Question: What is the mailing or notice date provided in the document?
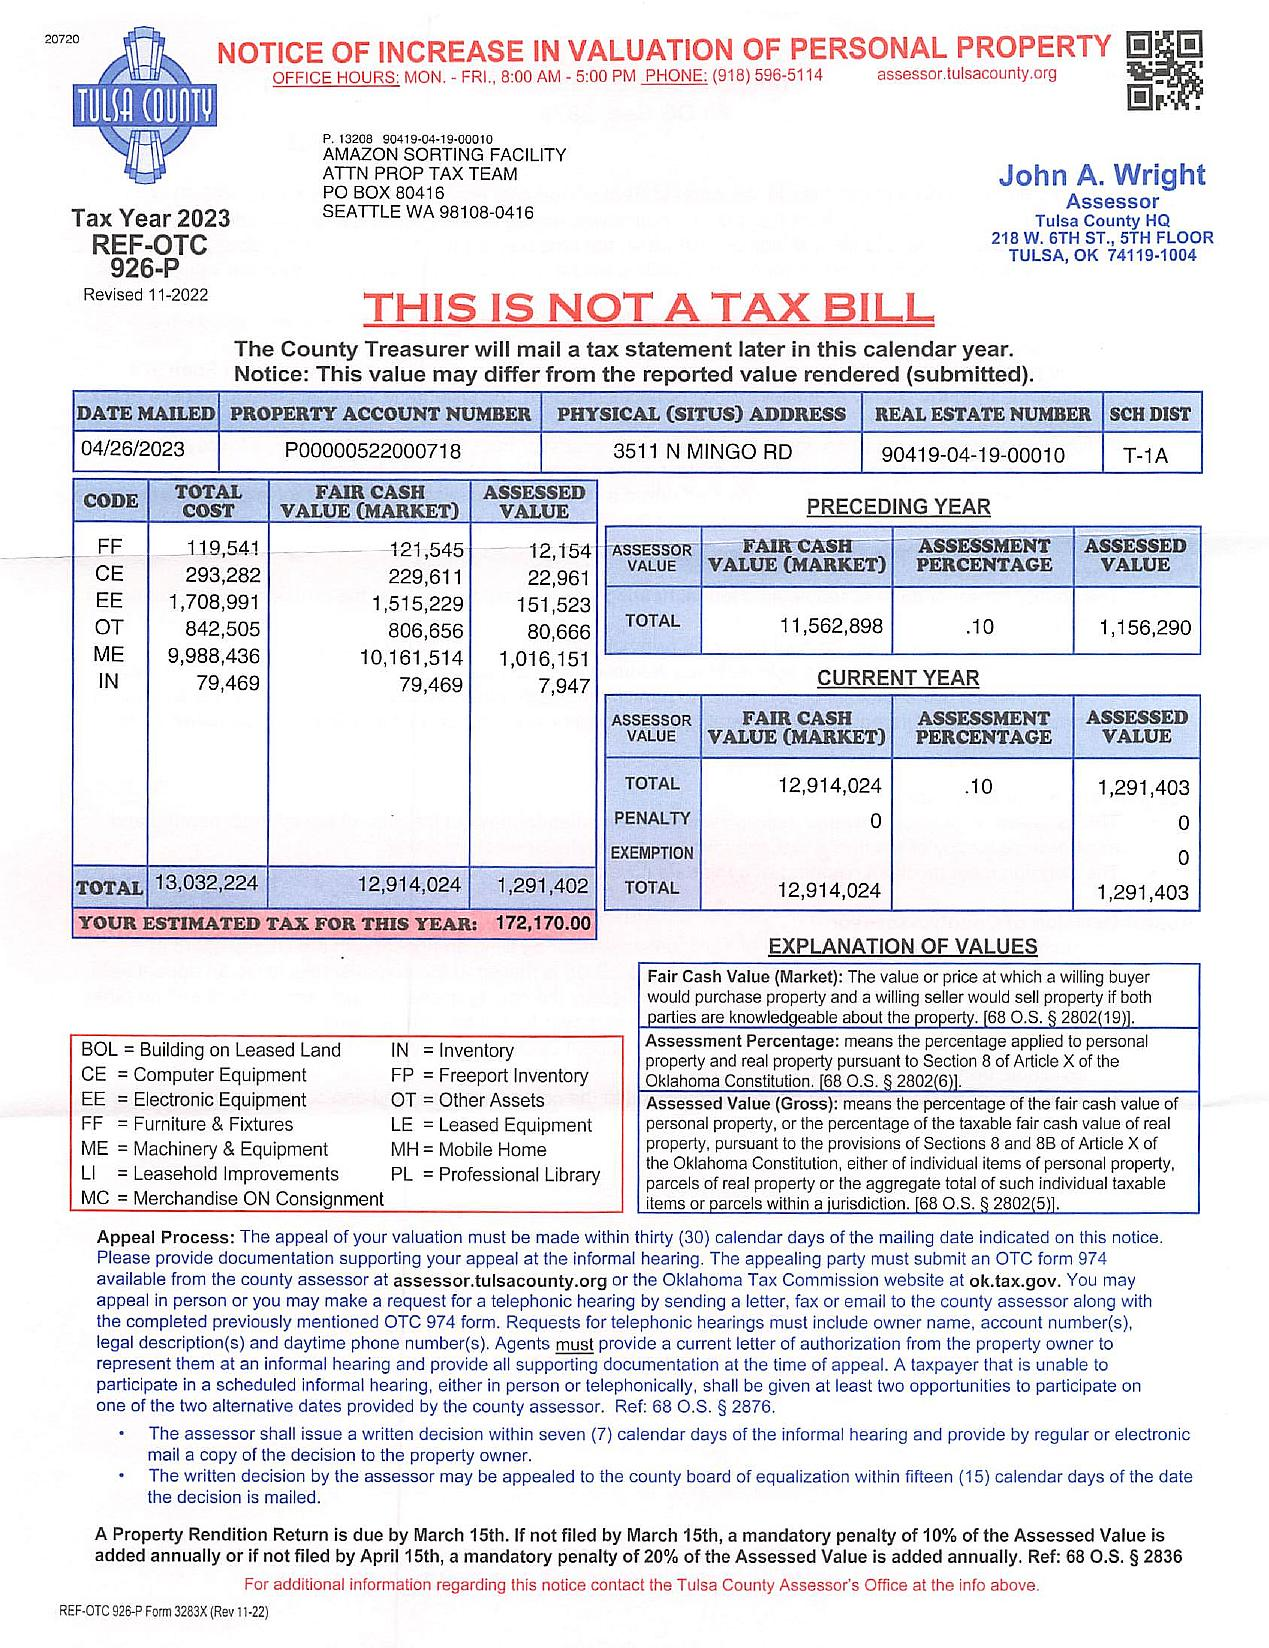
Answer: "4/26/23"